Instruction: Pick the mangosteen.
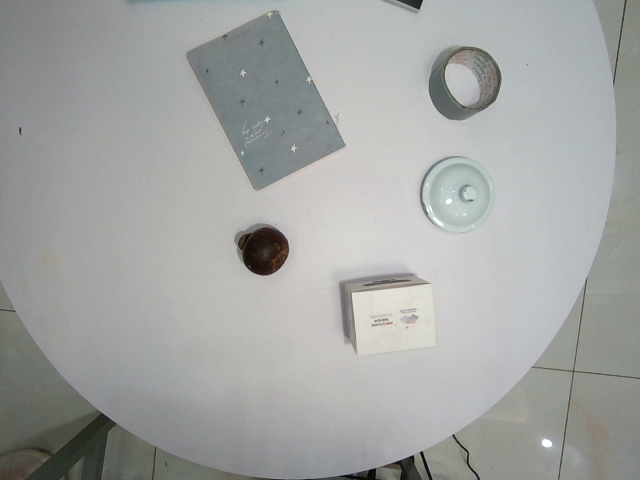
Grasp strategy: vertical